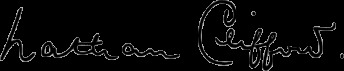
Signature of: nathan clifford